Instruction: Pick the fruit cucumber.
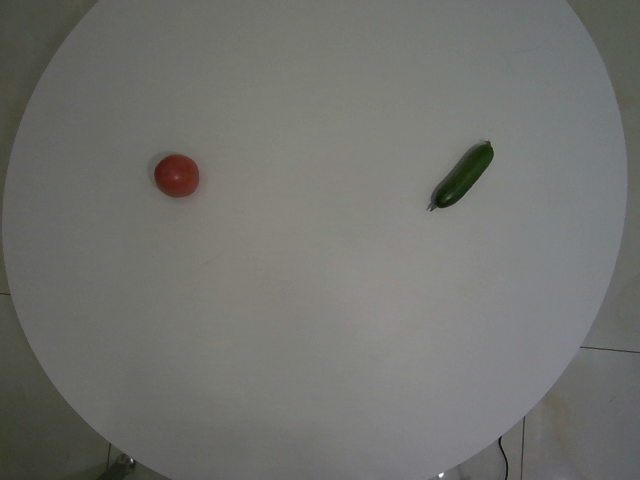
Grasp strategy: vertical